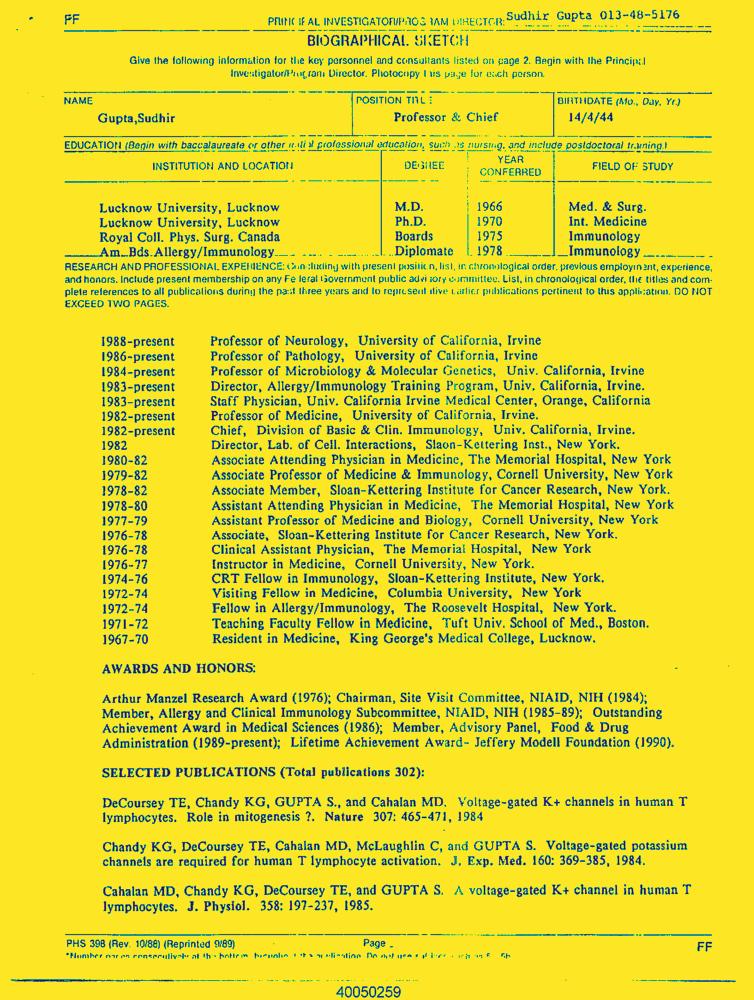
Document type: Resume-Doc